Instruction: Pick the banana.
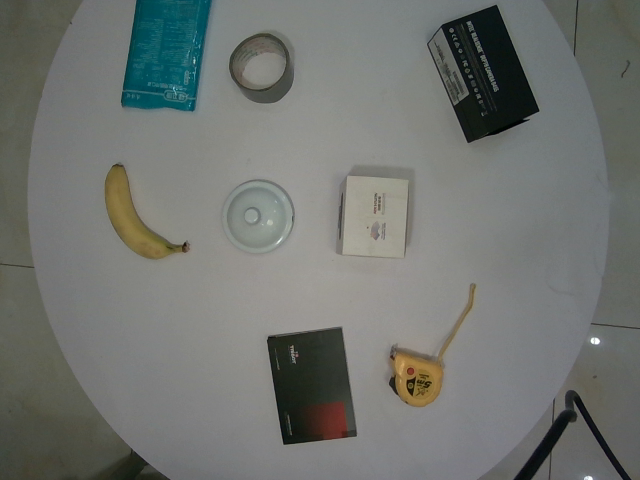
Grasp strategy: vertical